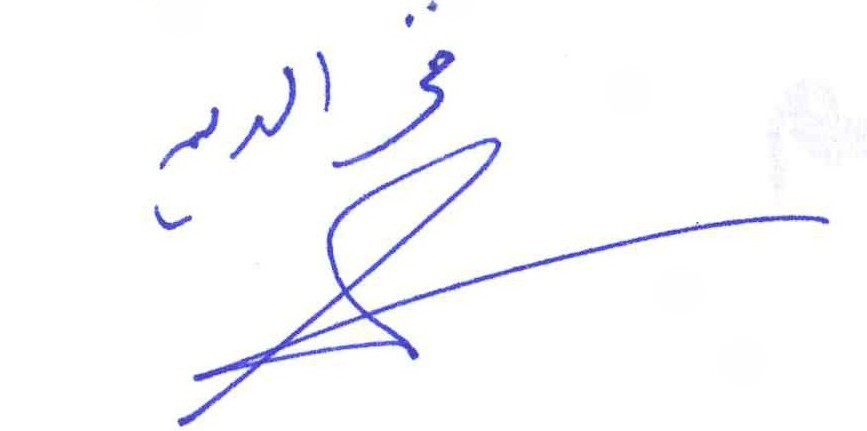
Signature of: fakhrud din qabawa